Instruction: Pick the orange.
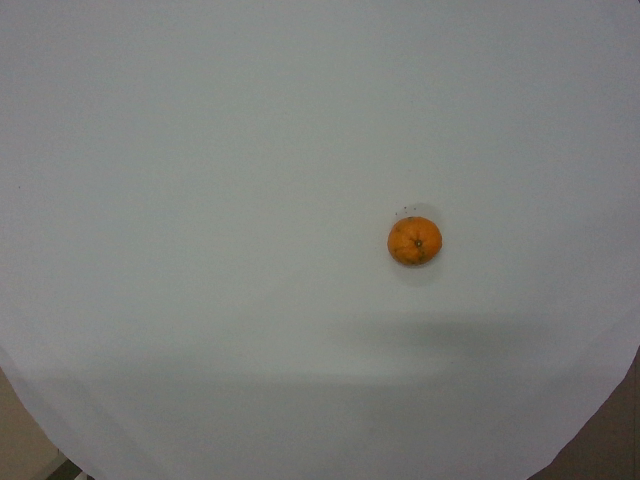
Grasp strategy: vertical